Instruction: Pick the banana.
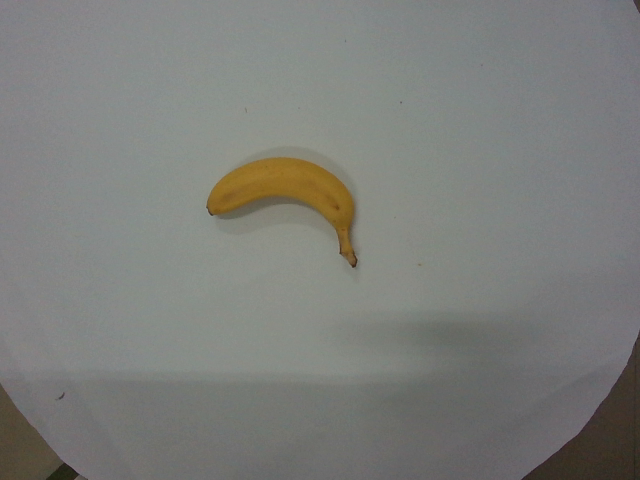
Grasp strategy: vertical